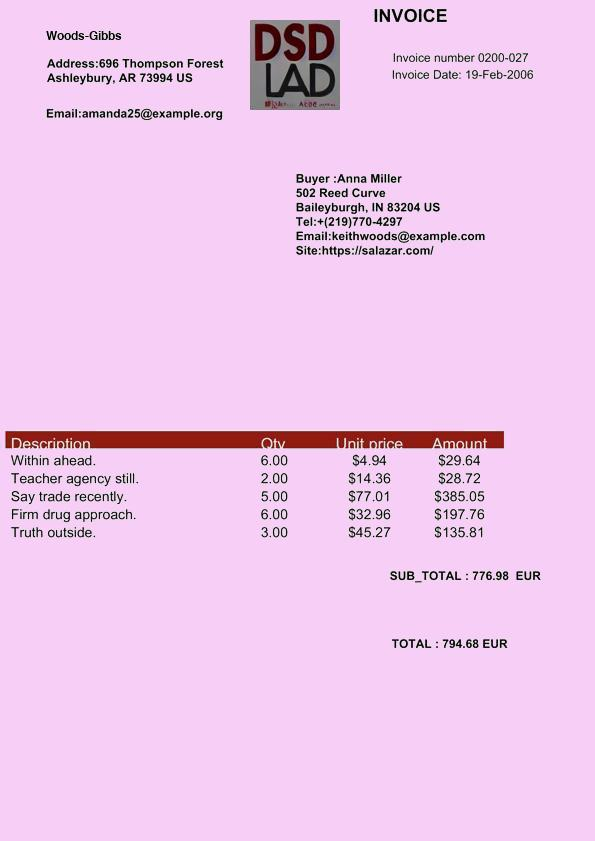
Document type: Invoice